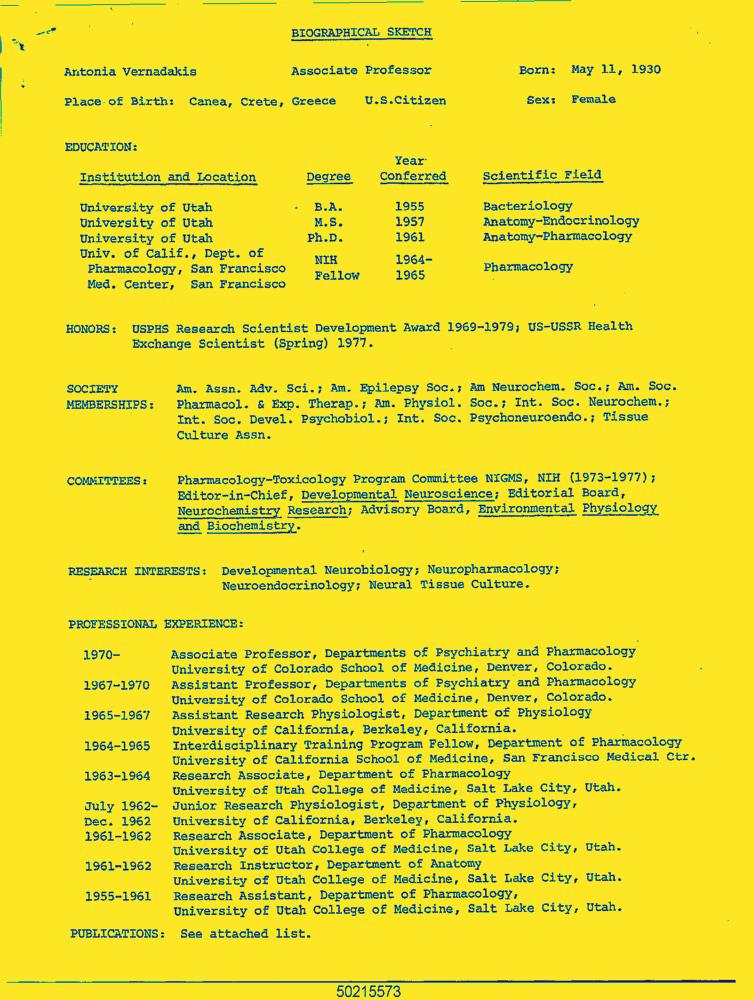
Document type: Resume-Doc